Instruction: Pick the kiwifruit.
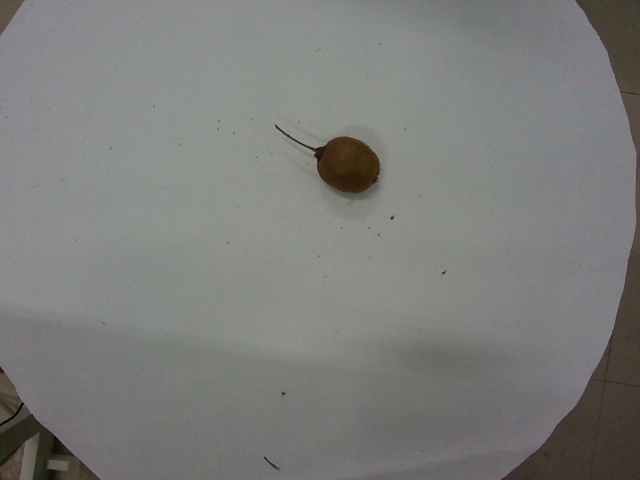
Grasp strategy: vertical